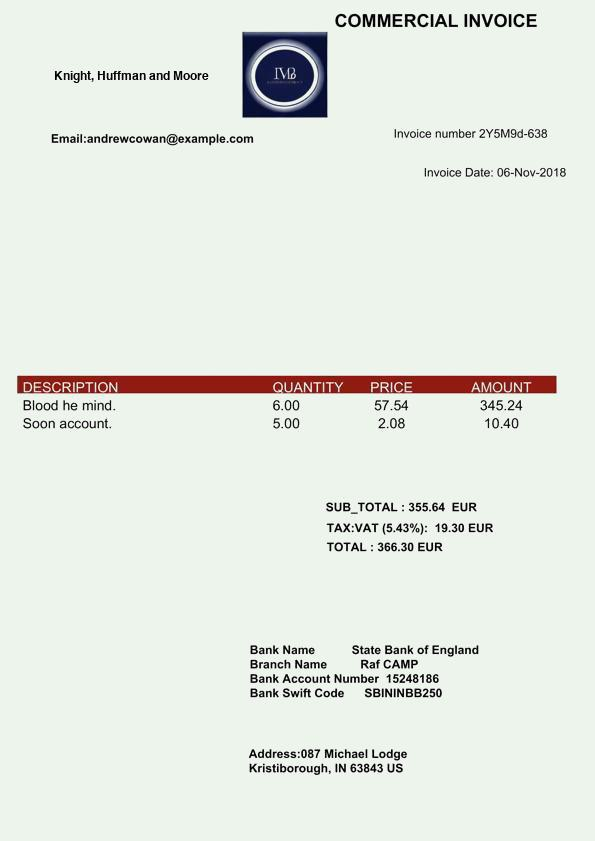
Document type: Invoice